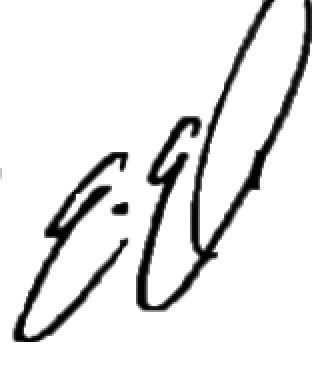
Signature of: erika eleniak